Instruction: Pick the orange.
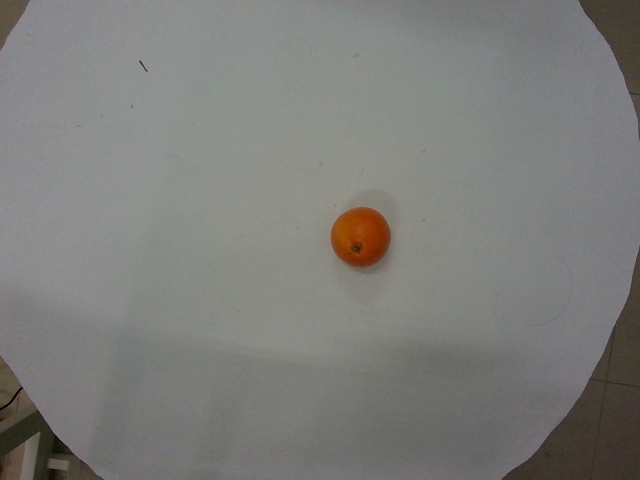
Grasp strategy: vertical